Question: Describe the condition in detail:
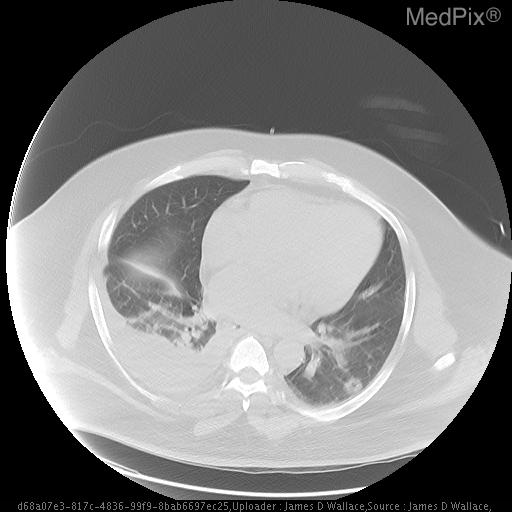
Answer: The disease is discussed as: Septic Pulmonary Emboli